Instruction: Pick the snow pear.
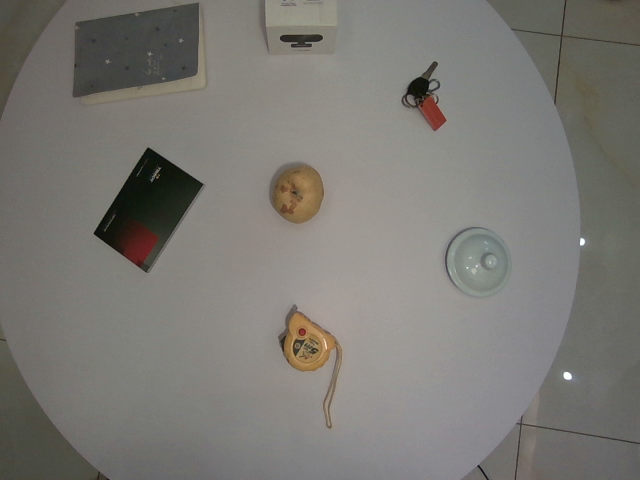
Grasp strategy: vertical